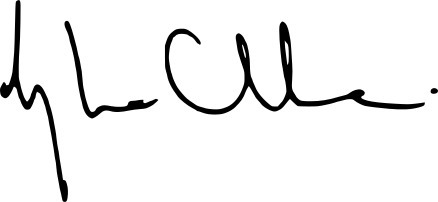
Signature of: sophia chikirou